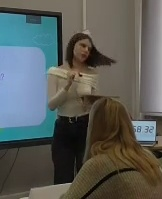
Категория: Педагогические действия
Подкатегория: Задаёт открытый вопрос; Перенаправляет внимание класса
Описание действия: Учитель просит помочь учеников привести пример для нового правила
Контекст и комментарии: Контекст ДО: ученики изучают новое правило. Контекст ПОСЛЕ: ученики перенаправляют свое внимание с доски на преподавателя. Педагогический смысл: с помощью грамотно поставленного вопроса ученики чувствуют свою важность и хотят помочь преподавателю